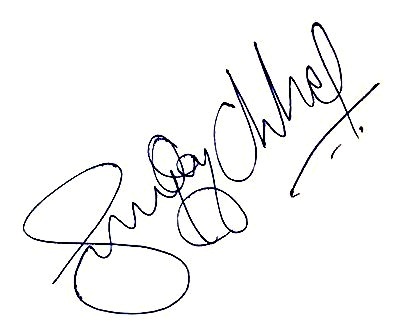
Signature of: sanjay chhel